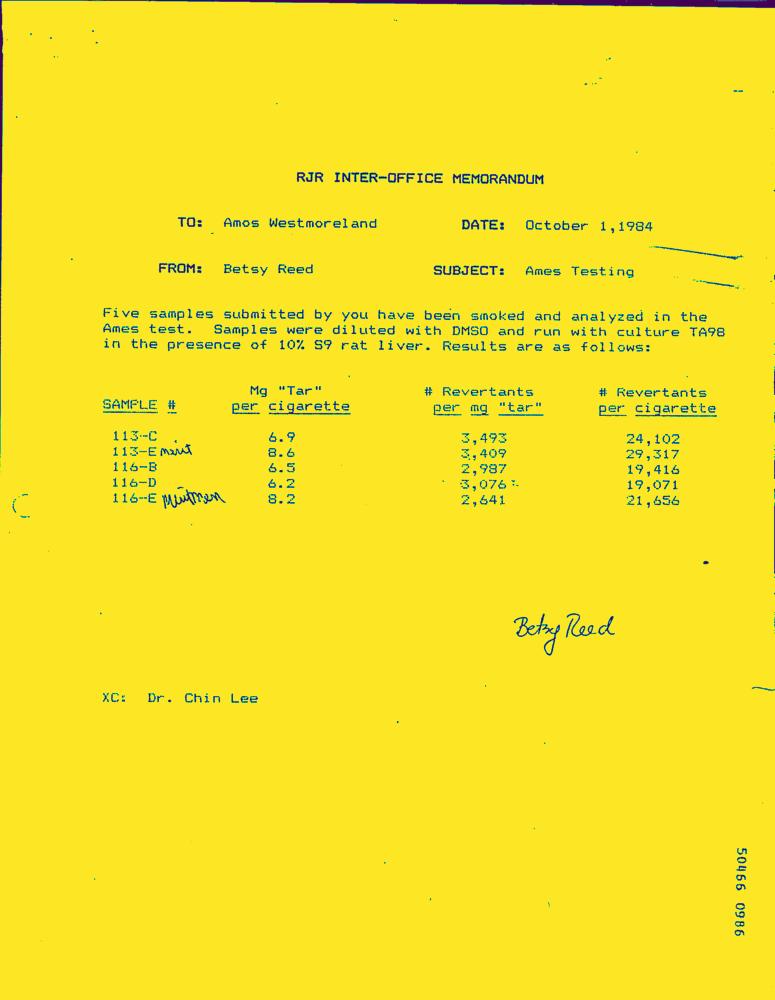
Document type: Letter-Doc